Question: Can you provide the account number mentioned in the document?
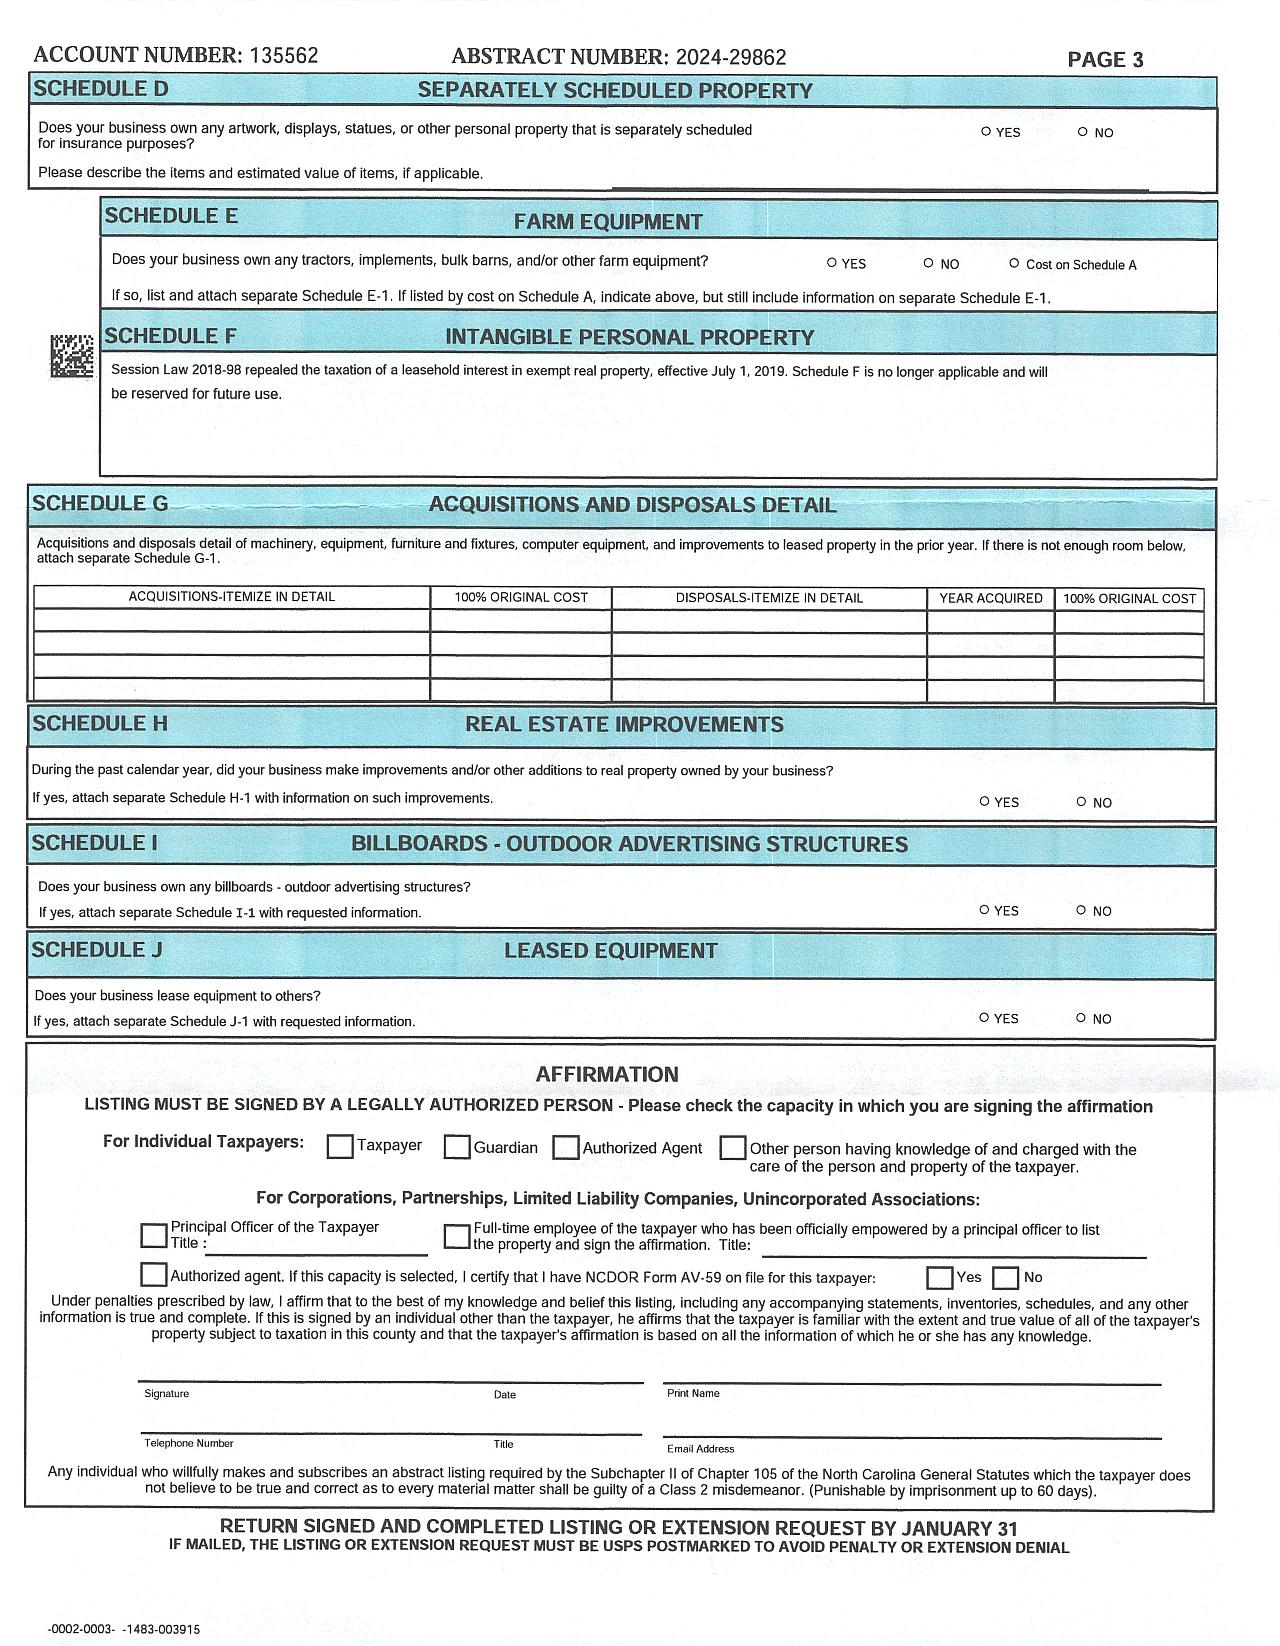
Answer: "135562"